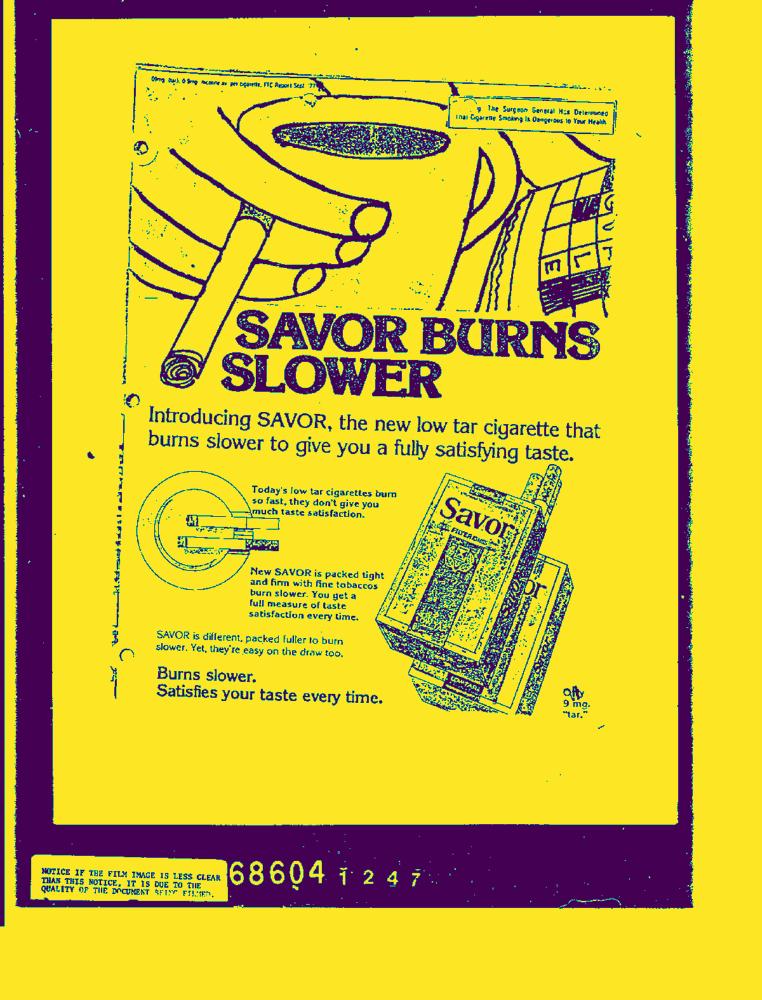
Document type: AD